Question: What are the imaging findings?
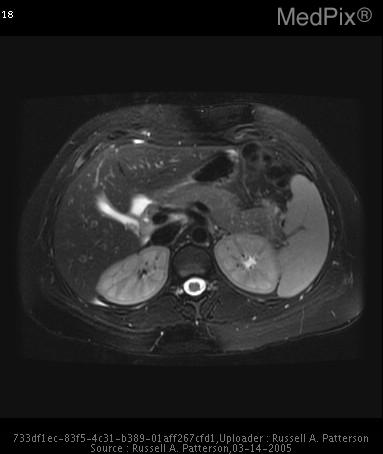
Answer: The imaging shows US:  Contracted gallbladder with gallstones suggestive of cholecystitis
                             MRCP: Multiple gallstones within gallbladder, small amt. of fluid around gallbladder, and thickening of gallbladder wall.  No evidence of intrahepatic or extrahepatic ductal dilatations or of luminal stone within the common bile duct MRI Image.